Question: What appears to be the issue?
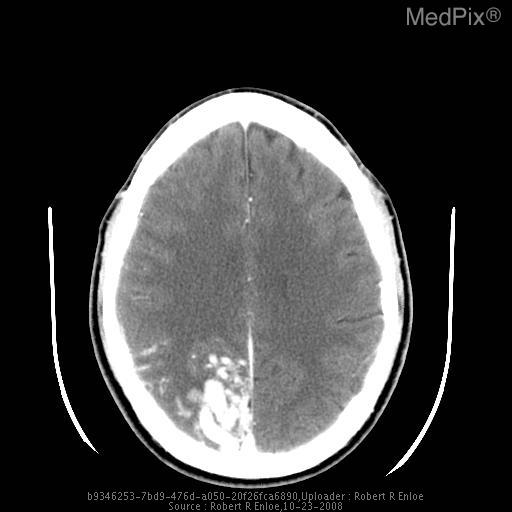
Answer: The findings suggest •  Right occipital lesion
•  Serpentine hypointensities with surrounding edema
•  Enlarged feeding vessels from both PCA and MCA supply
•  Small feeder from the ACA
•  Enlarged draining veins - varix -drains into superior sagittal sinus. Serpentine dense enhancement in right occipital lobe due to tortuous dilated vessels.. The patient might have a history of 26 year-old man with increasing right-sided parietal and occipital headaches.